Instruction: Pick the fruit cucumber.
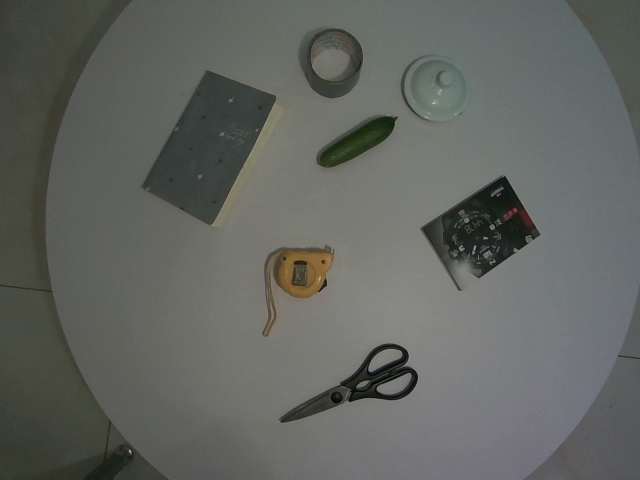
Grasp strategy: vertical